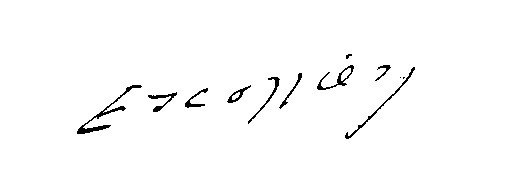
Signature of: léon escoffier